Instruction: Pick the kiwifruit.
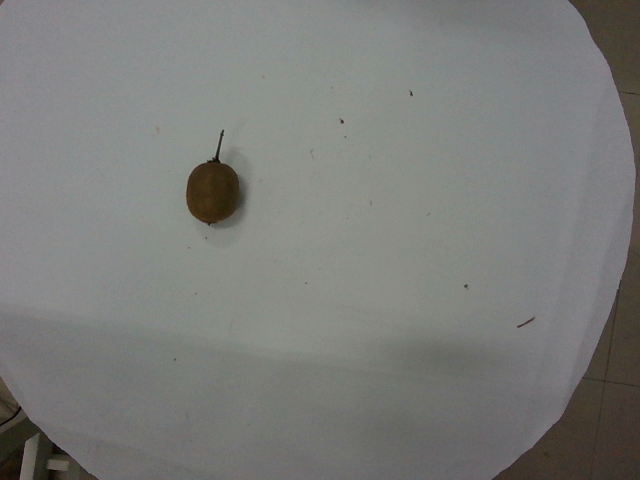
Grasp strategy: vertical